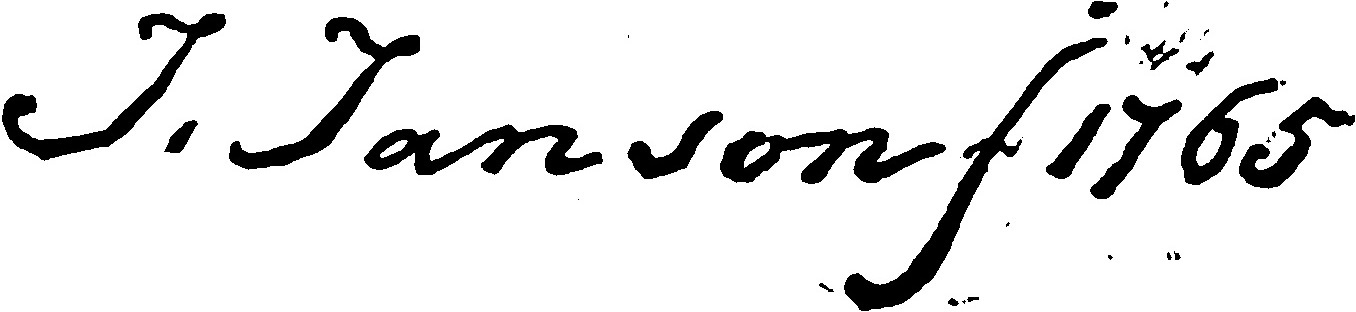
Signature of: johannes janson